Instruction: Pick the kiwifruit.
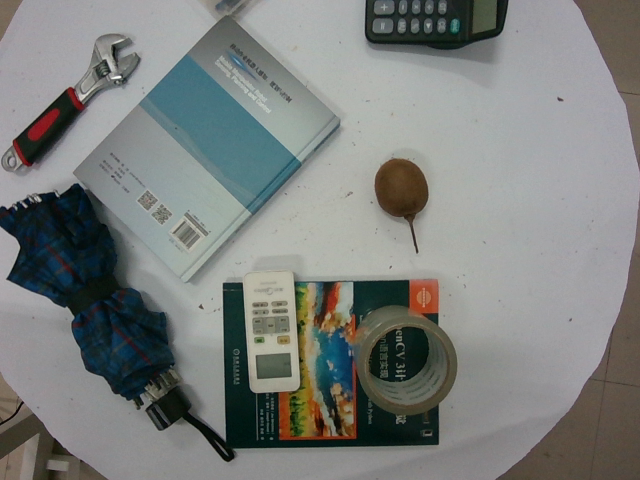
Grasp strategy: vertical